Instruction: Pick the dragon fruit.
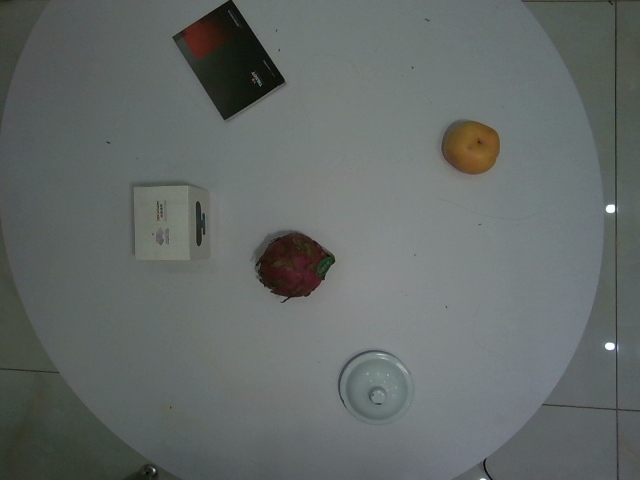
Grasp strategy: vertical